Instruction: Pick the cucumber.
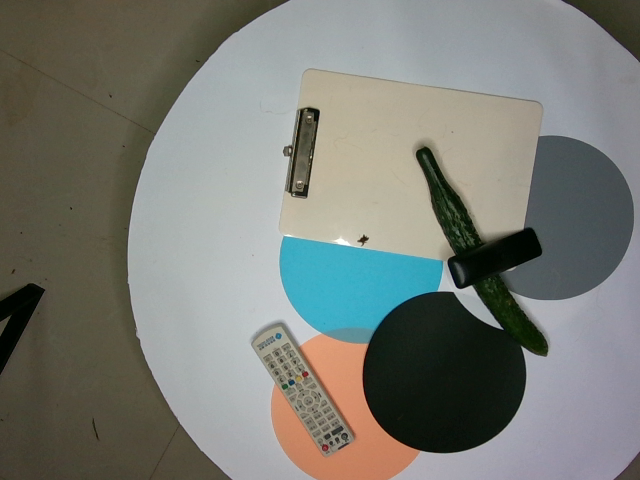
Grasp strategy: vertical